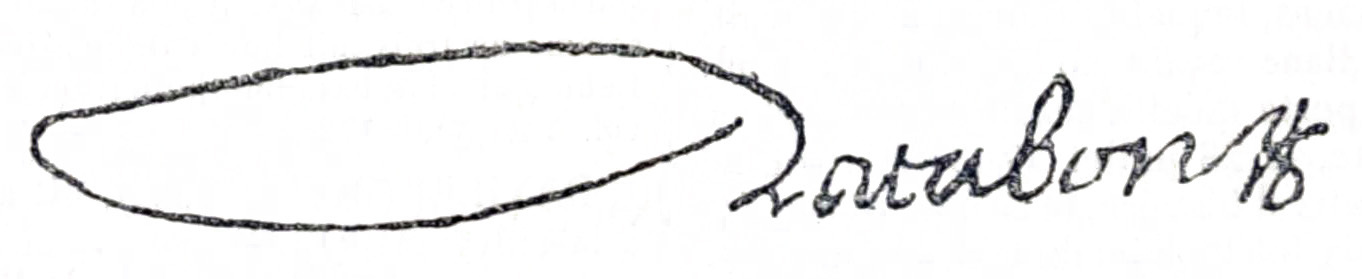
Signature of: antoine de ratabon